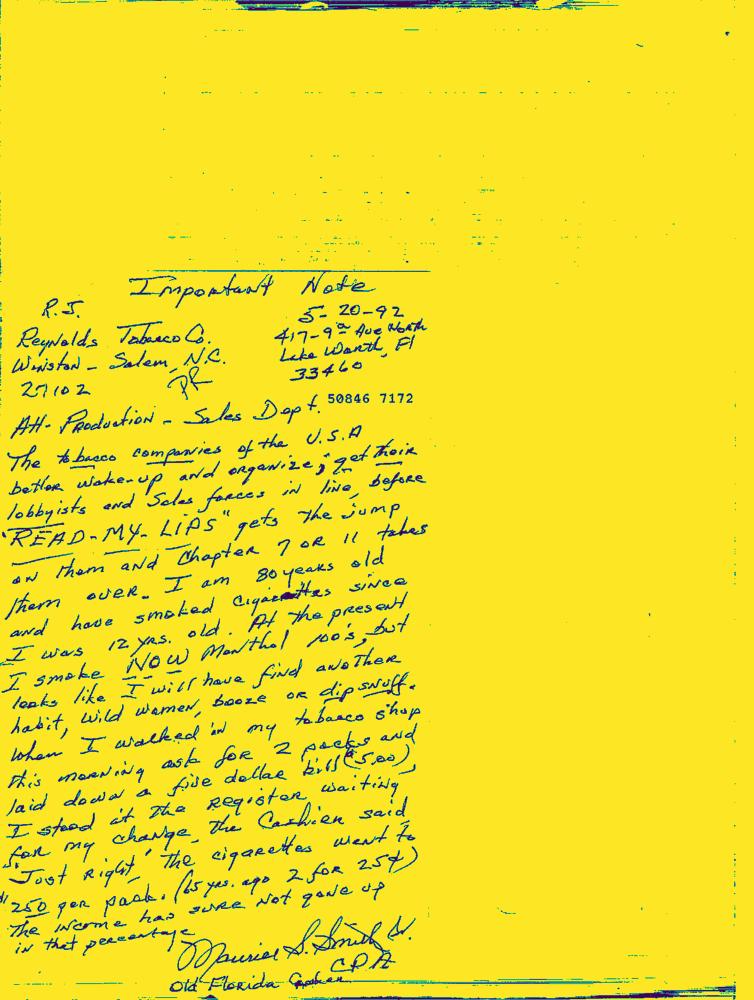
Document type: Hand-Written